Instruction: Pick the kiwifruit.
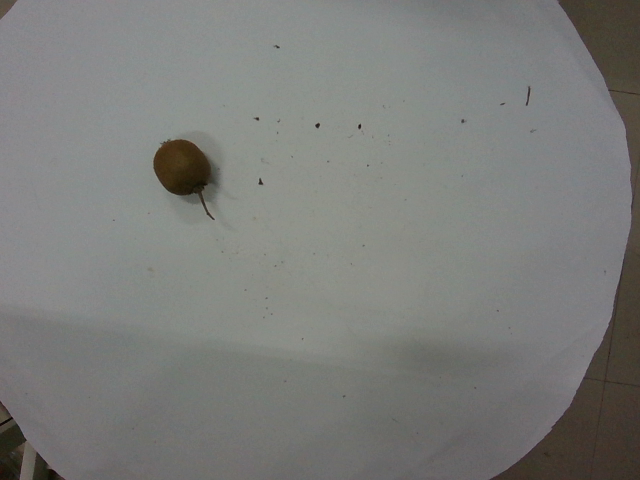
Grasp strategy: vertical